Question: What could the diagnosis suggest?
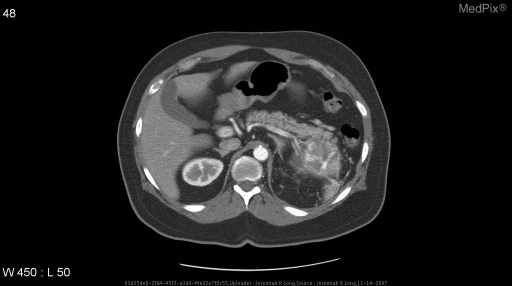
Answer: The possible diagnosis includes Renal cell carcinoma
Oncocytoma
Metastatic disease.